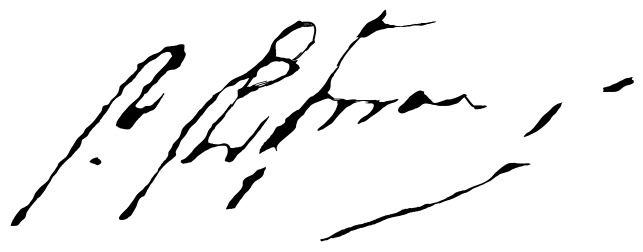
Signature of: general soedirman